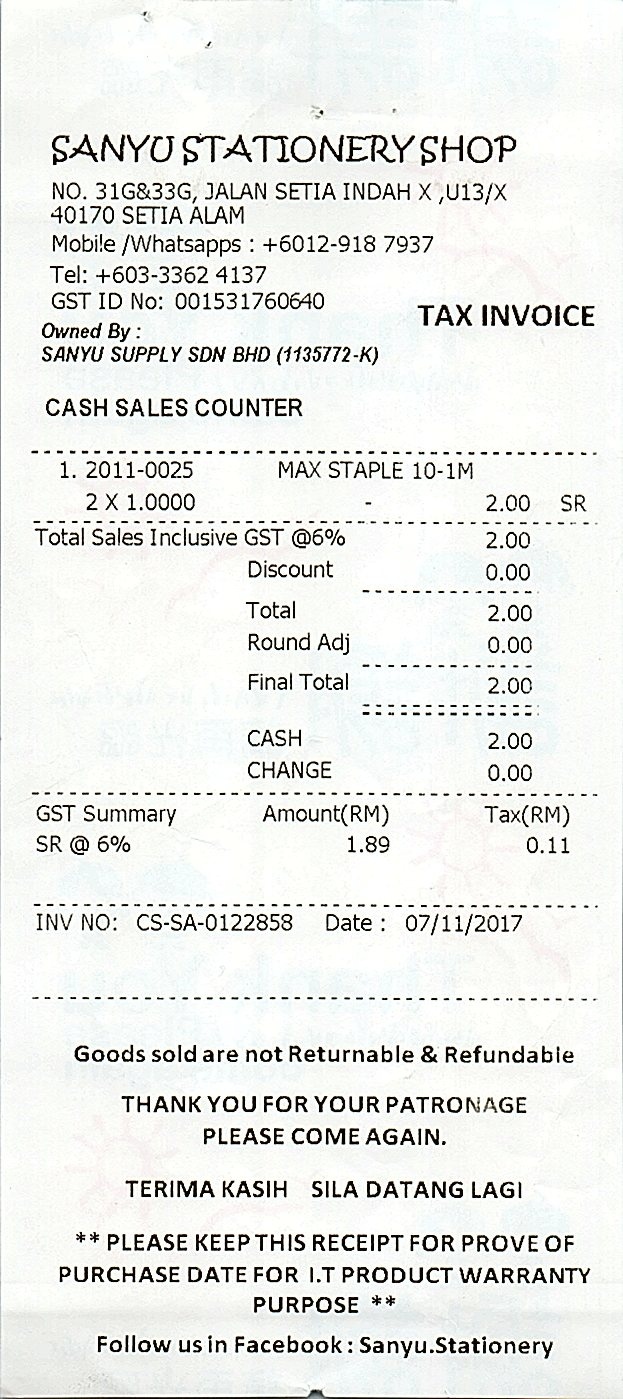
SANYU STATIONERY SHOP
NO. 31G&33G, JALAN SETIA INDAH X ,U13/X
40170 SETIA ALAM
MOBILE /WHATSAPPS : +6012-918 7937
TEL: +603-3362 4137
GST ID NO: 001531760640
TAX INVOICE
OWNED BY :
SANYU SUPPLY SDN BHD (1135772-K)
CASH SALES COUNTER
1. 2011-0025
2 X 1.0000
MAX STAPLE 10-1M
2.00
SR
TOTAL SALES INCLUSIVE GST @6%
DISCOUNT
TOTAL
ROUND ADJ
FINAL TOTAL
CASH
CHANGE
2.00
0.00
2.00
0.00
2.00
2.00
0.00
GST SUMMARY
AMOUNT(RM)
TAX(RM)
SR @ 6%
1.89
0.11
INV NO: CS-SA-0122858
DATE : 07/11/2017
GOODS SOLD ARE NOT RETURNABLE & REFUNDABLE
THANK YOU FOR YOUR PATRONAGE
PLEASE COME AGAIN.
TERIMA KASIH  SILA DATANG LAGI
** PLEASE KEEP THIS RECEIPT FOR PROVE OF
PURCHASE DATE FOR I.T PRODUCT WARRANTY
PURPOSE **
FOLLOW US IN FACEBOOK : SANYU.STATIONERY